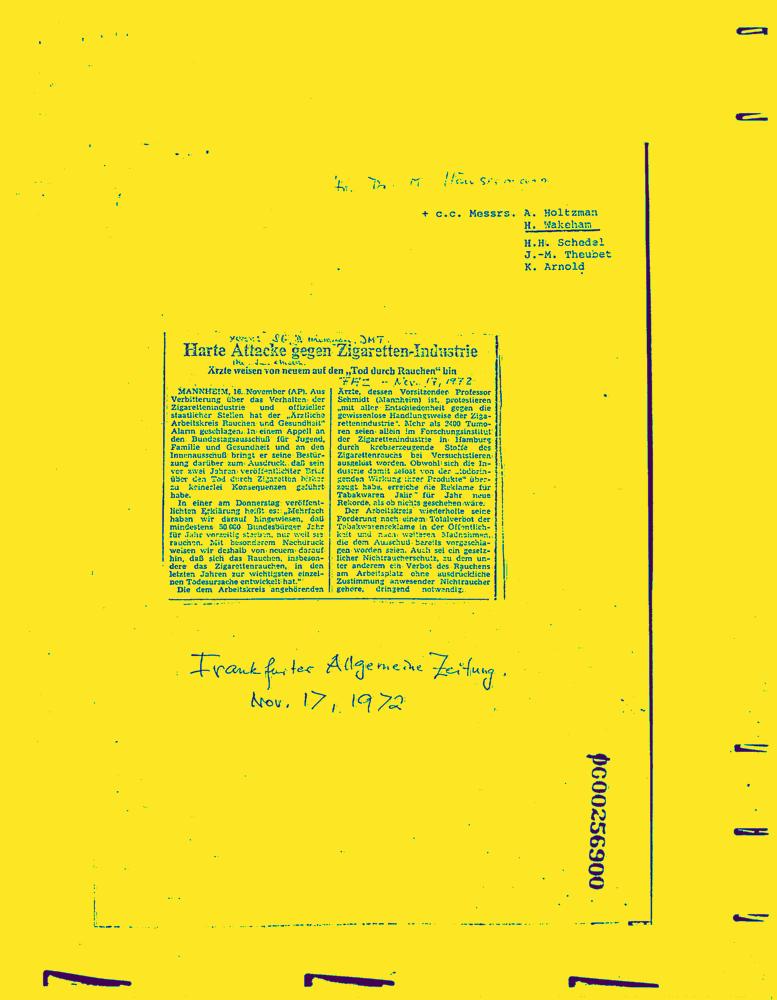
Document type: News-Article